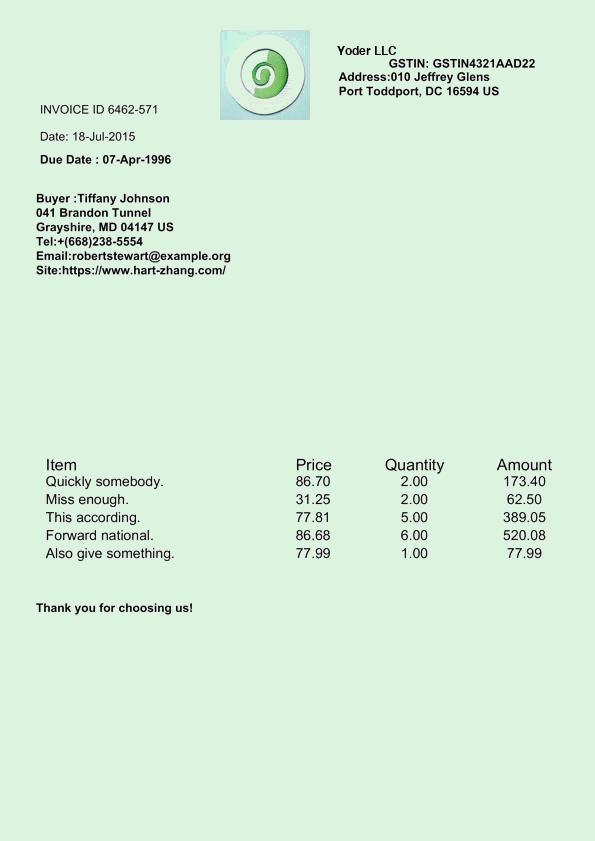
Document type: Invoice